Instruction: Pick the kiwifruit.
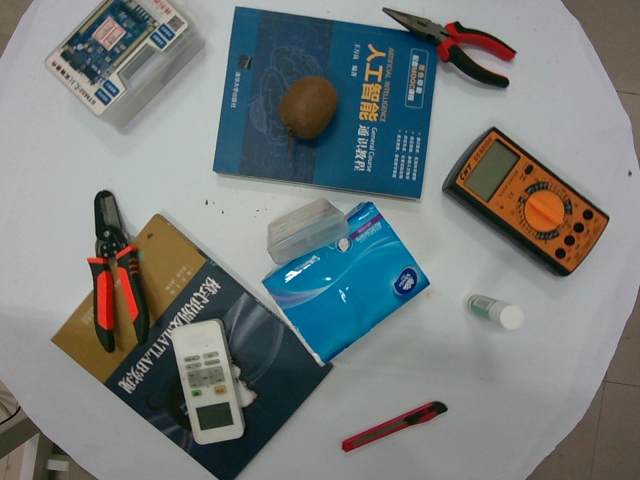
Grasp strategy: vertical